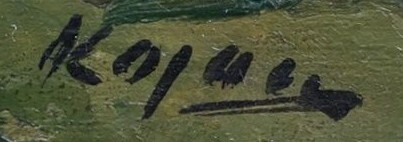
Signature of: jan kojan